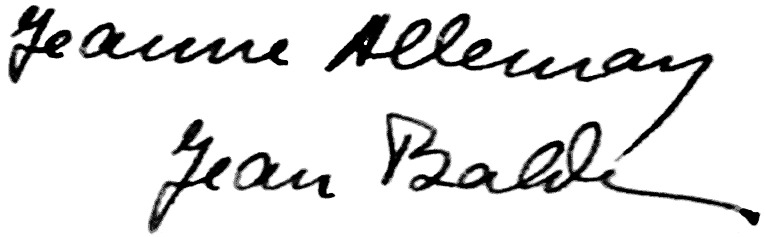
Signature of: jean balde